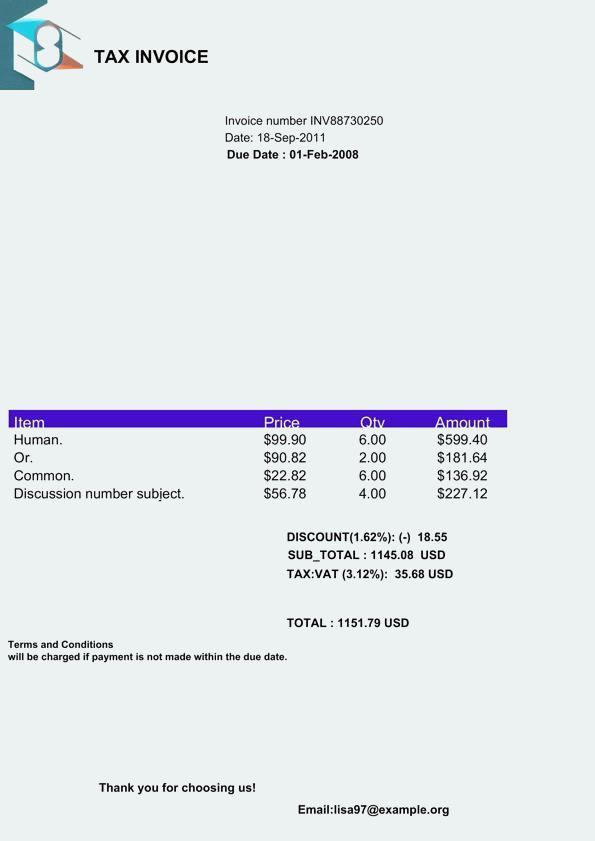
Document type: Invoice